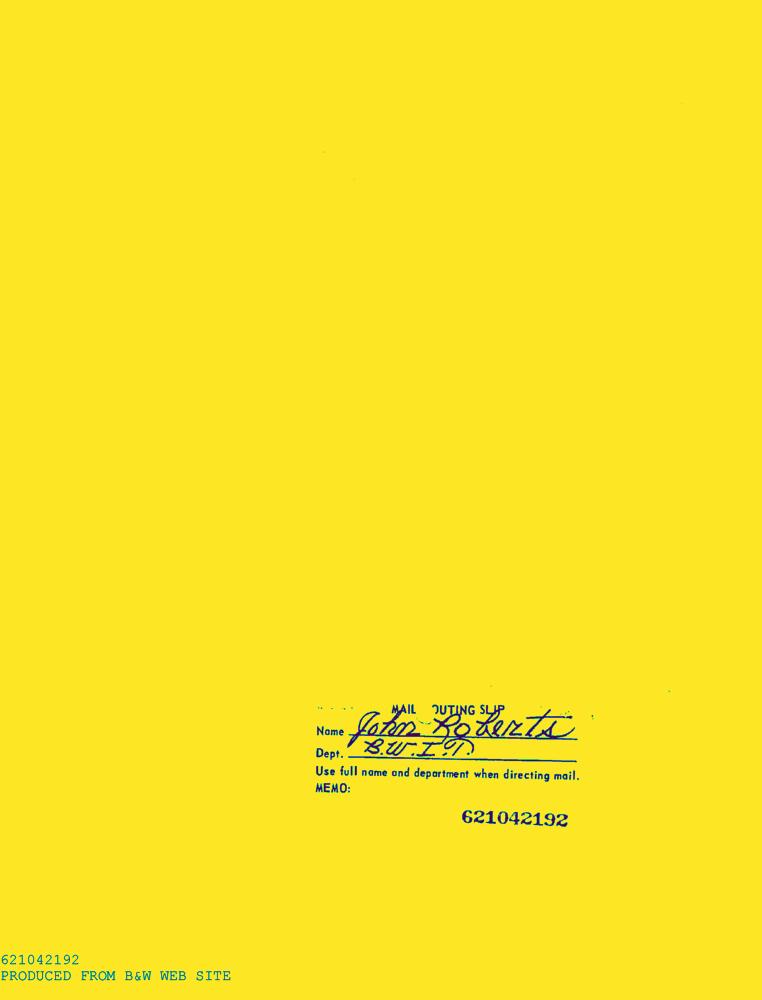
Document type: Letter-Doc